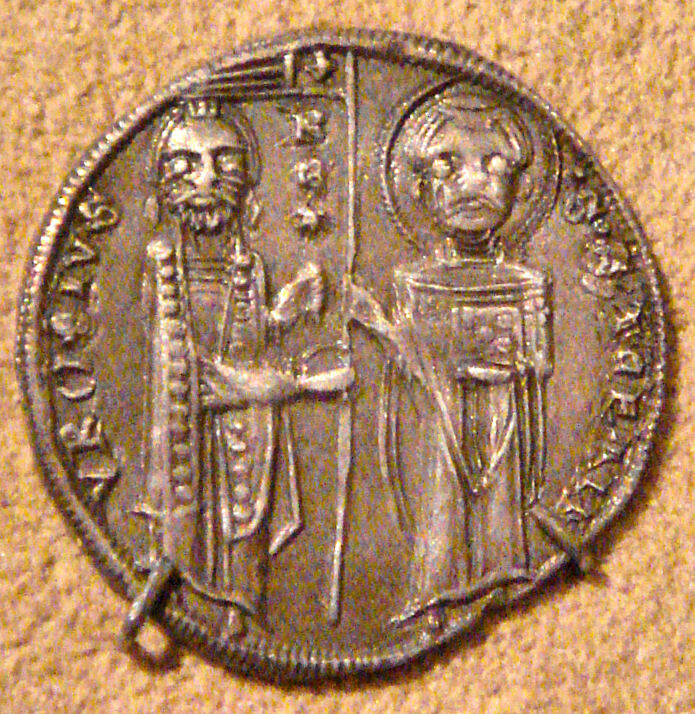
Signature of: stephen uroš i of serbia